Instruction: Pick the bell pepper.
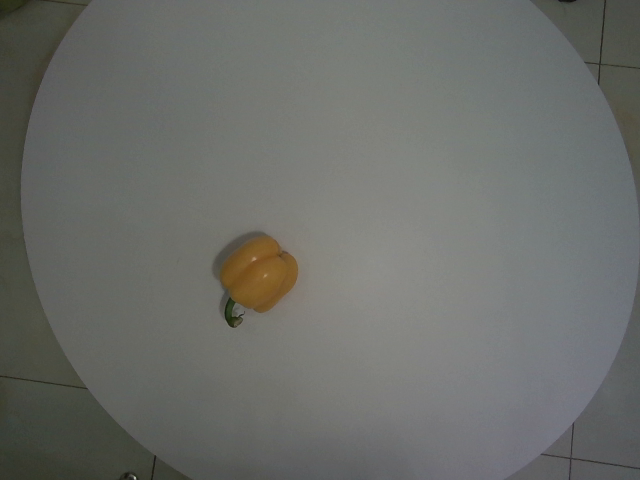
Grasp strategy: vertical